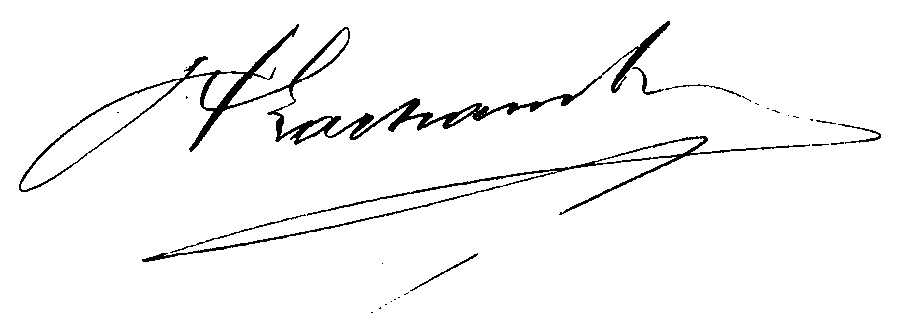
Signature of: henri lachambre